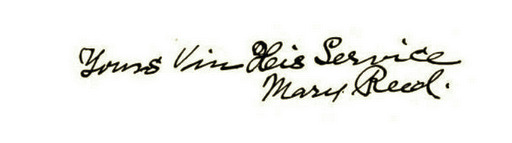
Signature of: mary reed